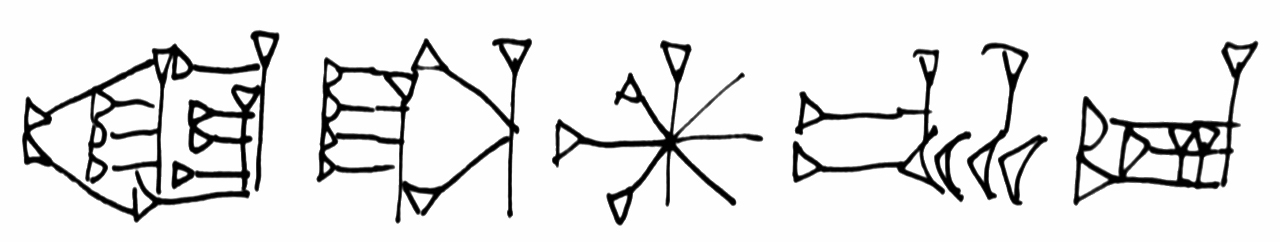
Signature of: puzur sin